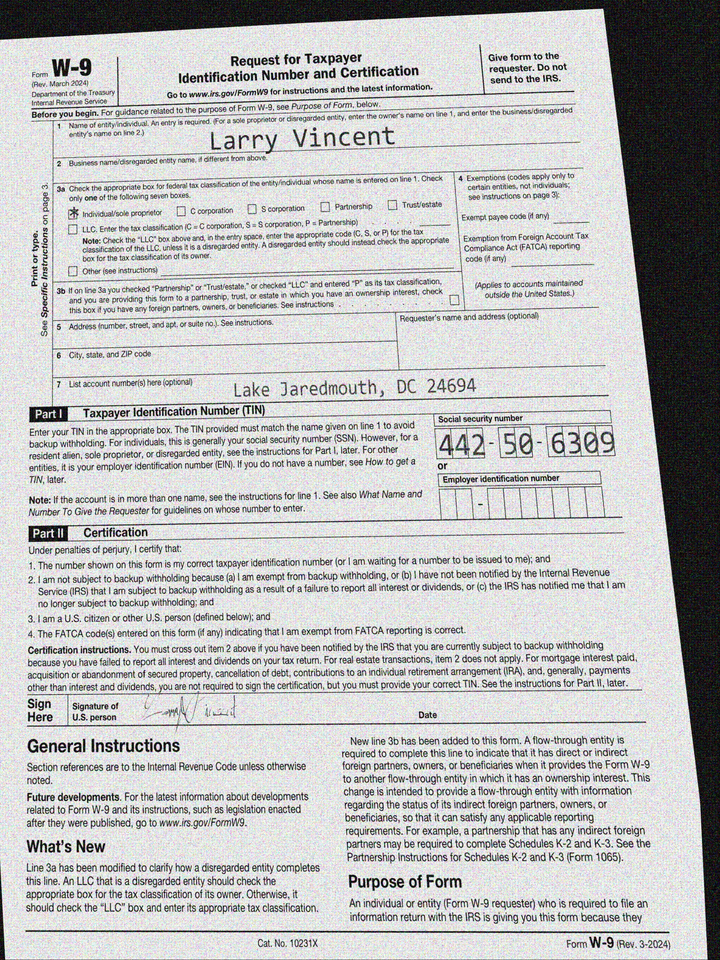
adr2: Lake Jaredmouth, DC 24694
cbx: yes
ssn: 442506309
enm: Larry Vincent